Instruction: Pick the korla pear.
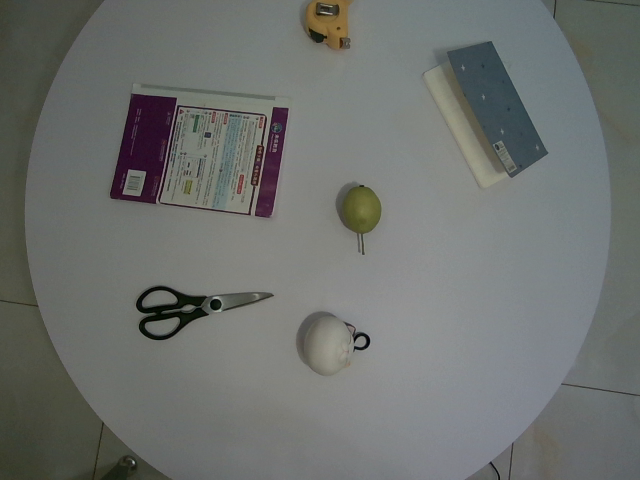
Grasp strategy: vertical